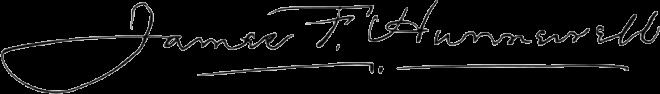
Signature of: james frothingham hunnewell